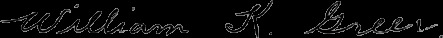
Signature of: william kirk greer